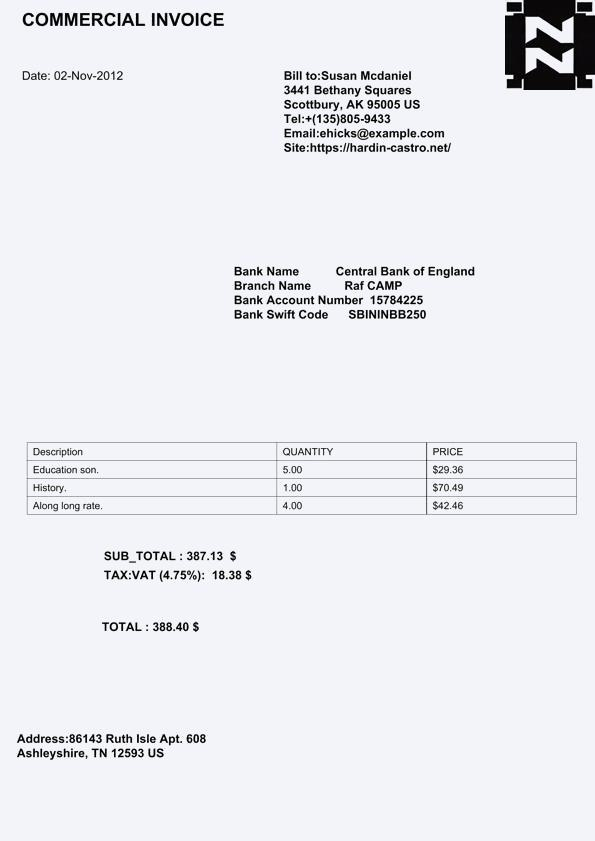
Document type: Invoice